Question: What do the imaging results show?
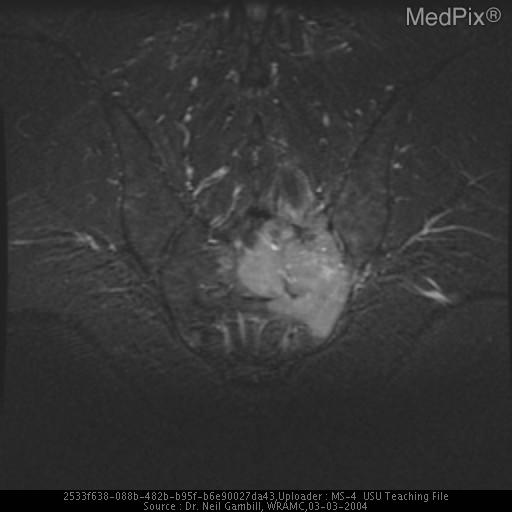
Answer: The imaging shows 1) Plain films- normal SI joints, ill defined lucent area over lower left sacrum, two sacral neural foramina on left widened with erosions of borders
2) CT- mass left side of sacrum, left side of S1 encroaching on left side neural foramen, normal vertebral bodies
3) MRI- infiltrating lesion with high T2 signal intensity within body of sacrum infiltrating into the epidural space MRI- infiltrating lesion with high T2 signal intensity within body of sacrum infiltrating into the epidural space.